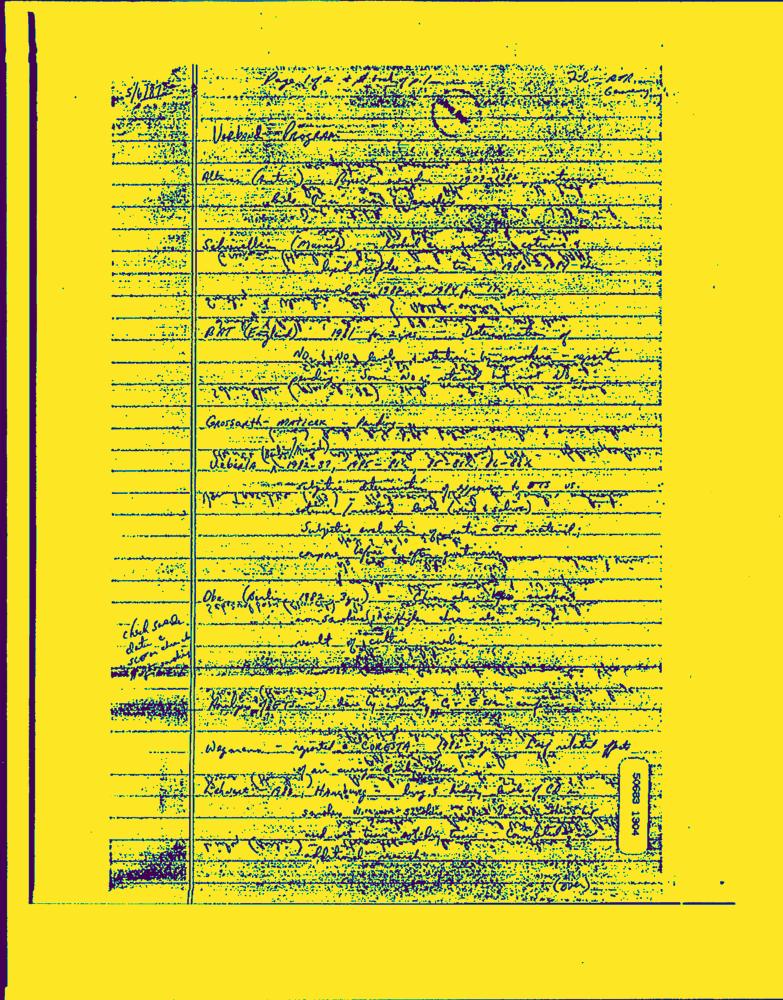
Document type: Hand-Written